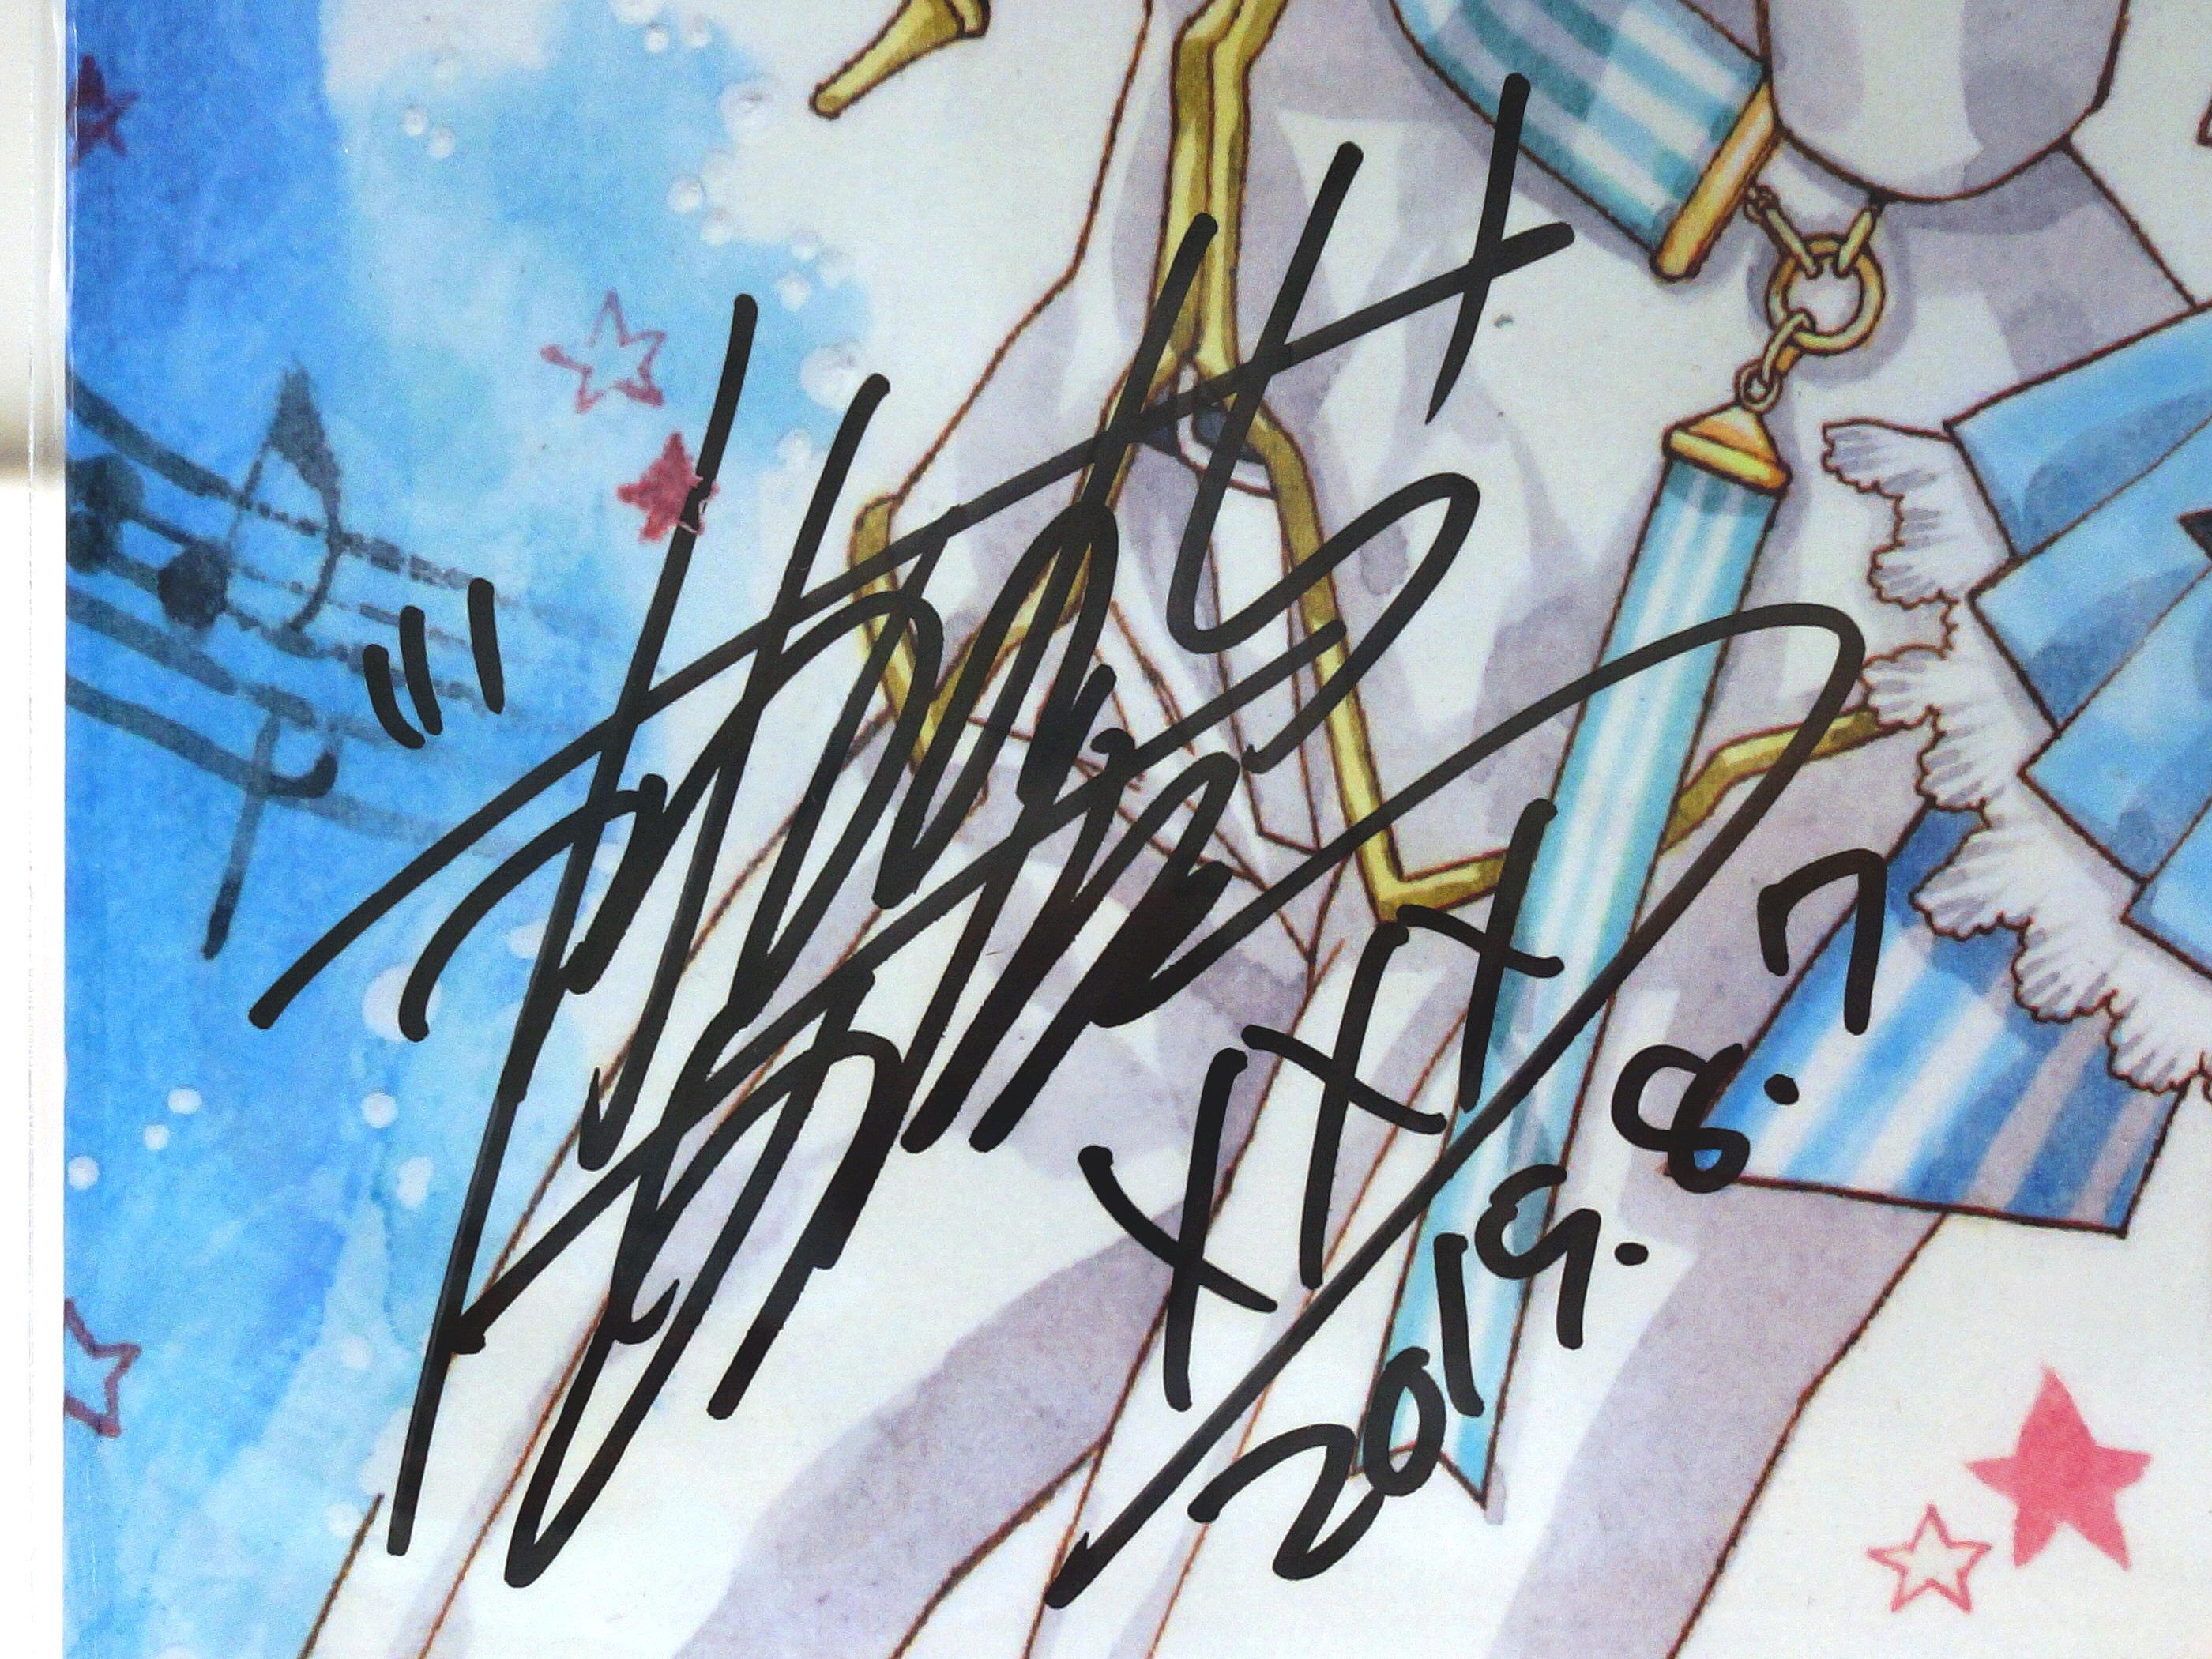
Signature of: arina tanemura